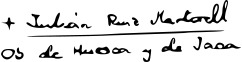
Signature of: julián ruiz martorell